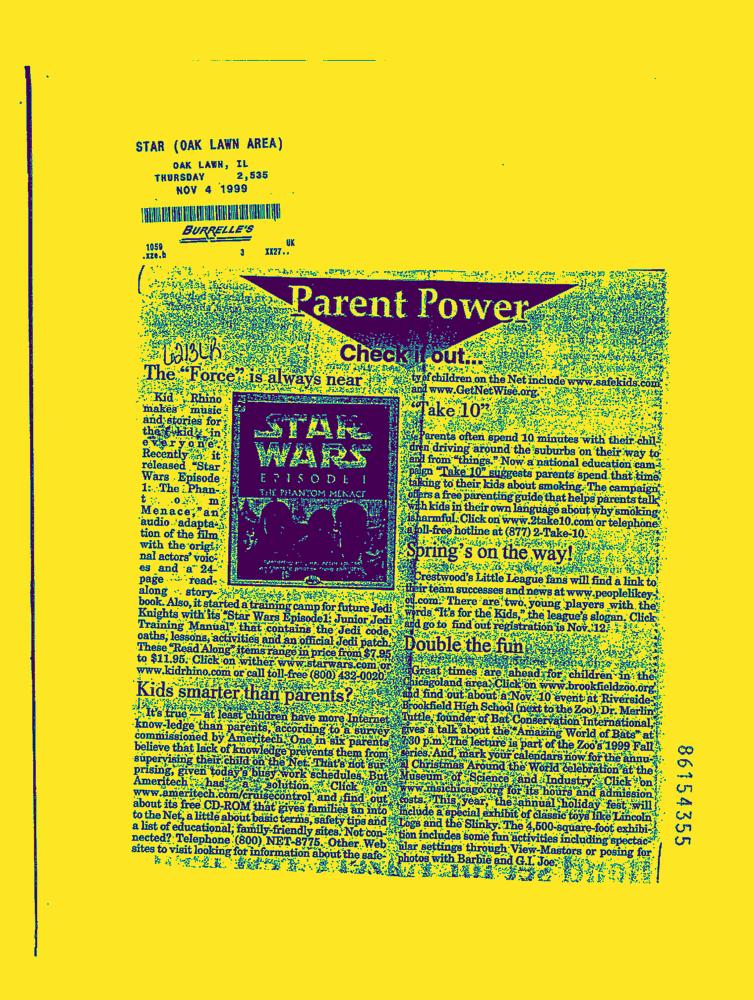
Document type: News-Article